Patient: Female, age 78
A 78-year-old Japanese-Mongoloid woman (body weight: 48kg) with a 3-year history of hypertension and hyperlipidemia visited our hospital because of a persisting fever and generalized joint pains which had developed 2 weeks before initial presentation. She had been treated as having a common cold at a local clinic for 2 weeks previously, but her symptoms had not improved. After visiting our hospital, a drip infusion therapy of cefpirome with oral administration of loxoprofen was initiated on an out-patient basis. However, this treatment was not effective for the fever but caused toxic eruptions on the back of both her hands. Thus, this treatment was suspended 3 days later. She was admitted 4 days after initial presentation. Neither respiratory nor ocular symptoms were present. She had past history of panhysterectomy due to uterine cancer at the age of 38 and a fracture of her left wrist joint at the age of 68. She had no environmental or occupational history of beryllium or other metal exposure. A physical examination on admission showed bilateral inguinal and axillary lymph node swelling and erythematous eruptions on the back of both her hands. A chest X-ray showed minimal bilateral hilar lymphadenopathy (BHL); however, a chest computed tomography (CT) scan clearly revealed mild BHL without pulmonary infiltrates (Figure 1). Since respiratory function tests were normal, bronchoscopy was not performed. Electrocardiogram and ophthalmologic evaluations were normal. A complete blood cell count showed slight anemia (red blood cell count, 3.70x1012/L; hemoglobin, 10.8g/dL), slight leukocytosis (white blood cell count, 11.9x109/L with 74% neutrophils, 13% lymphocytes, 11% monocytes, 1% eosinophils, and 1% basophils) and normal platelet count (360x109/L). Elevated levels of erythrocyte sedimentation rate (110mm/hour), C-reactive protein (CRP; 13.73mg/dL; normal range 0 to 0.26mg/dL), soluble-interleukin (IL)-2 receptors (s-IL2R; 1300IU/mL; normal range 124 to 466IU/mL), antinuclear antibodies (x640; normal range <x40) and ferritin (722ng/mL; normal range 39.4 to 340ng/mL), and reduced levels of serum iron (34mug/dL; normal range 54 to 181mug/dL) and albumin (2.5g/dL; normal range 3.9 to 4.9g/dL) were observed. Serum electrolytes and renal function indices were normal. Rheumatoid arthritis particle agglutination, anti-double-stranded deoxyribonucleic acid (DNA), anti-Sm, anti-thyroglobulin, anti-microsome, anti-Ro and anti-La antibody titers were within normal limits. No increments of serum angiotensin-converting enzyme and lysozyme were seen. The results of an anti-acid fast bacterium antibody and a tuberculin skin test were negative (0x0mm). Serologic tests for syphilis, hepatitis B virus, hepatitis C virus and human immunodeficiency virus were negative. Serum Epstein-Barr virus (EBV) and Chlamydia pneumoniae titers showed prior infection patterns. The results of serologic studies for Cytomegalovirus, Brucella, Legionella, Coxiella burnetii, Mycoplasma and Toxoplasma were negative. Her urine showed nothing remarkable.
A positron emission tomography-CT (PET-CT) scan, which was carried out 4 days after admission, showed 18F-fluorodeoxyglucose (FDG) uptakes in her peripharyngeal, axillary, mediastinal, hilar, iliac and inguinal lymph nodes with splenic involvement. In addition, remarkable FDG uptake at her submandibular dental roots wearing ceramic crowns was observed, suggesting chronic periodontitis (Figure 2).
A right inguinal lymph node biopsy specimen, which was obtained 9 days after the initiation of CAM treatment, showed non-caseating epithelioid cell granulomas with abundant multinucleated giant cells (Langhans giant cells) in the background of epithelioid cells, macrophages, lymphocytes and plasma cells (Figure 3A). In the present case, the sarcoid granulomas were somewhat diminished in size and number, and ill defined from surrounding tissue (Figure 3B). In addition, some of the giant cells showed condensed heterochromatin (pyknosis; Figure 3A), multiple fragmented nuclei (apoptotic bodies; Figure 4A) and multiple nuclear remnants with indistinct nuclear configurations in the eosinophilic condensed cytoplasm (Figure 4B). These findings indicate that the giant cells were, although atypical, in the apoptotic process according to the features described by Wyllie et al.. These degenerated giant cells appeared to have transformed into eosinophilic homogenous substances with fibrotic configuration (that is, hyaline-like degeneration; Figure 4C). The degenerating/degenerated giant cells showed slightly increased stainability with periodic acid-Schiff (Figure 4D). Neither acid-fast bacterium nor fungus was demonstrated by Ziehl-Neelsen and Grocott stains (not shown). Immunohistochemical staining for Mycobacterium tuberculosis showed a negative result (not shown). EBV-encoded small ribonucleic acid (RNA) was not detected in the sarcoid granulomas (not shown). To demonstrate the presence of P. acnes in the granulomas, the lymph node specimens were tested by immunohistochemistry using a specific monoclonal antibody against P. acnes lipoteichoic acid (PAB antibody). PAB-positive reaction products were observed preferentially in the degenerated homogenous substances. Small positive dots were scattered sparsely in the sarcoid granulomas (Figure 5).
Since a considerable number of plasma cells were admixed with lymphocytes in the lymph node, immunohistochemical staining was carried out for immunoglobulin (Ig) G, IgA, IgM, IgD and IgG4 to dispel the possibility of IgG4-related disease (Figure 6). Infiltrated plasma cells were positive for IgG, IgA, IgM, IgD and IgG4 at different degrees. Positive reactions for IgG4 were only occasionally seen in the plasma cells, thus negating the possibility of IgG4-related disease. Some of the giant cells and degenerated homogenous substances were positively stained with anti-IgG antibody, and the reaction was more intense in degenerating/degenerated giant cells than in intact ones (Figure 6A). The giant cells were faintly stained with anti-IgD antibody (Figure 6B) but not with anti-IgA (not shown), anti-IgM (not shown) and anti-IgG4 (Figure 6C) antibodies.
In this case, an oral administration of CAM (200mg at 12-hour intervals) coupled with acetaminophen (400mg at 12-hour intervals) was empirically initiated on the day of admission. After the initiation of this treatment, her fever rapidly subsided coupled with the disappearance of joint pains and toxic eruptions within 1 week. The elevated levels of CRP returned to normal within 2 weeks and elevated s-IL2R levels were remarkably decreased within 3 weeks (Figure 7). She was discharged 25 days after admission and followed as an out-patient. Administration of acetaminophen was suspended at the time of discharge. The levels of s-IL2R returned to normal within 2 months. The follow-up PET-CT scan 2 months after admission showed minimal FDG uptake in her bilateral hilar lymph nodes and distinct uptake at submandibular dental roots and in peripharyngeal lymph nodes. The FDG uptake in her spleen also disappeared (Figure 8). CAM treatment was discontinued 3.5 months after its initiation. No unfavorable adverse effects were observed with CAM. During the course of illness, the patient was found to have urinary bladder cancer, which was successfully removed by endoscopy in the urologic department of another hospital. Her levels of s-IL2R remained slightly elevated (less than 750IU/mL) after cessation of CAM treatment without any symptoms. She stopped visiting our hospital 1.5 years after initial presentation because of traffic inconvenience to visit the hospital. Recently, she visited our hospital to undergo medical check-ups and was told that she was in good condition.
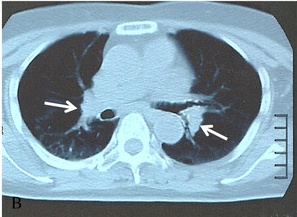
Image caption: Chest X-ray and computed tomography scan images on admission. (B) Chest computed tomography scan clearly showing mild bilateral hilar lymphadenopathy (arrows) without pulmonary infiltrates.